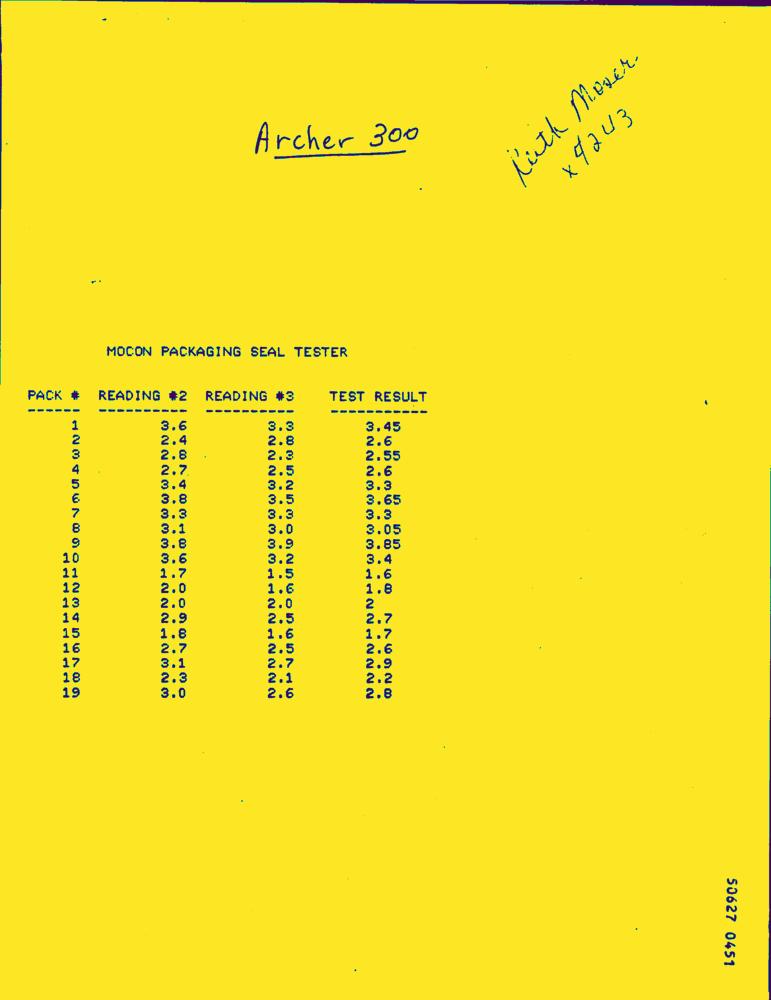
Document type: Hand-Written